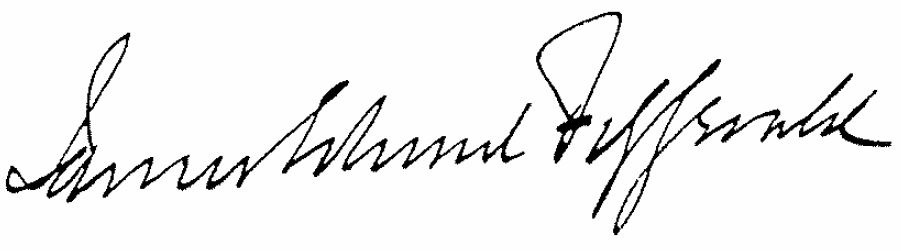
Signature of: james fitzgerald